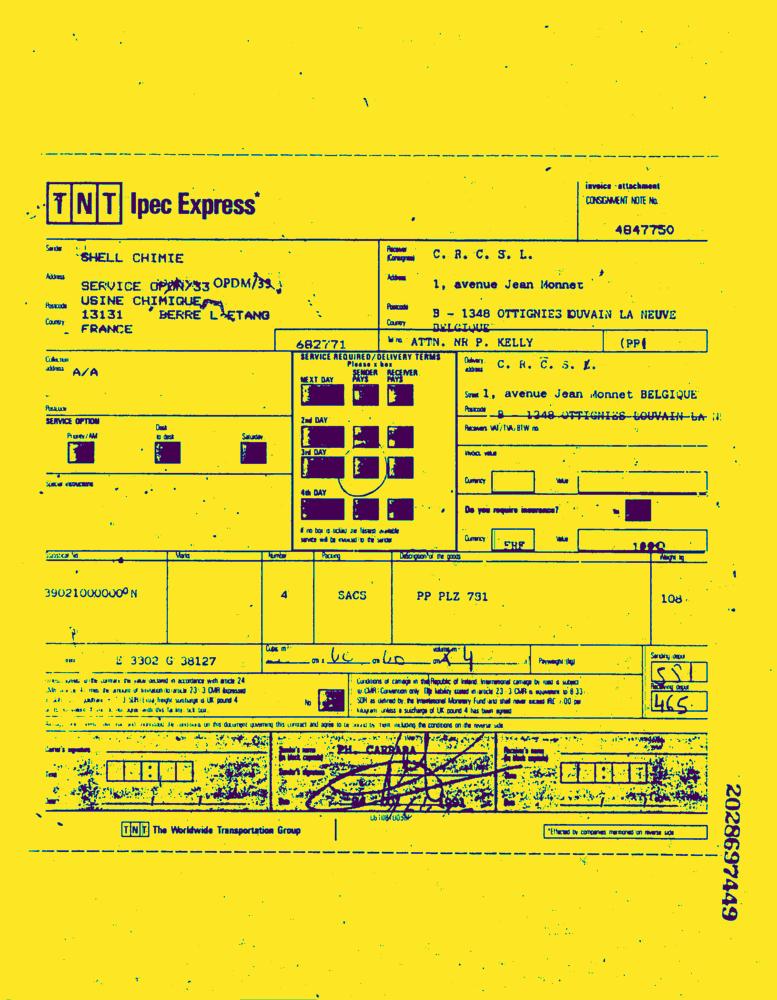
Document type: Invoice-Doc